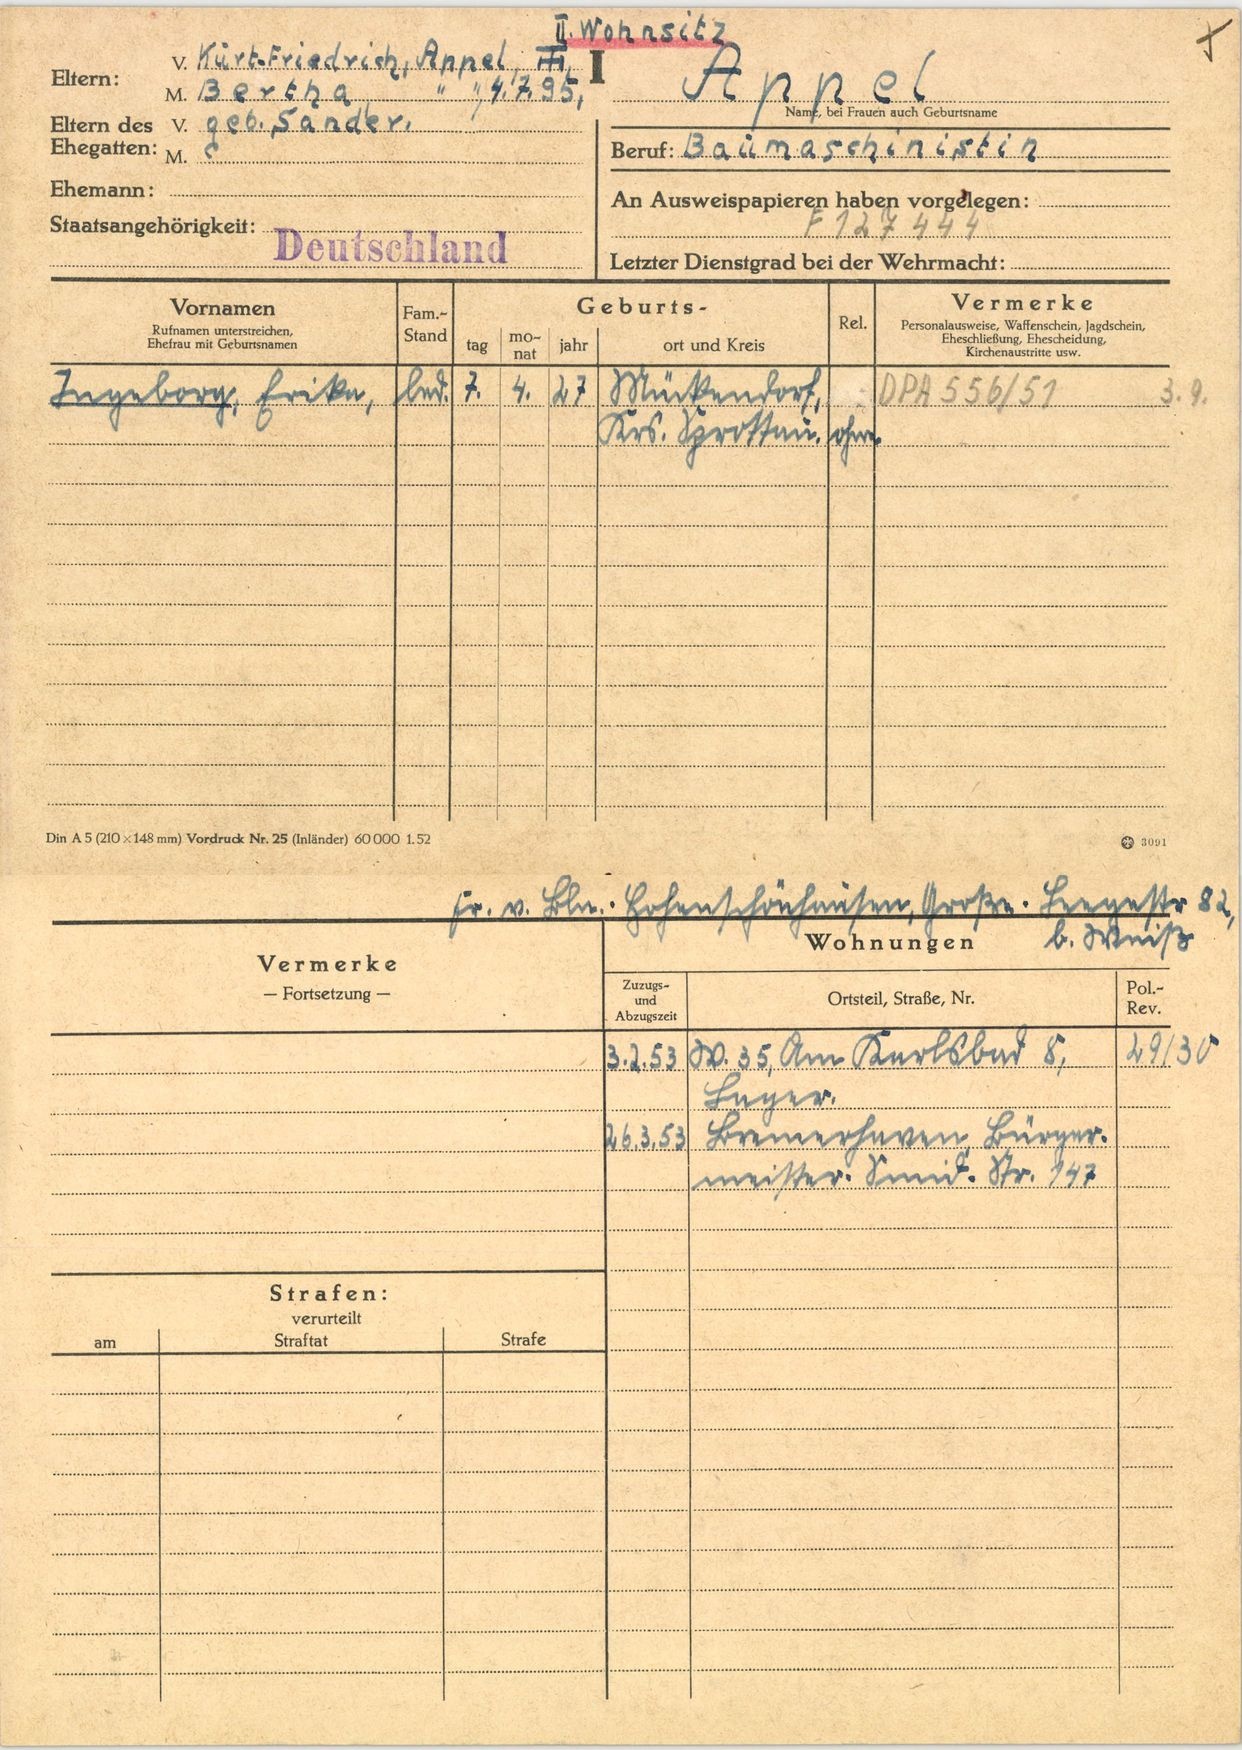
Appel